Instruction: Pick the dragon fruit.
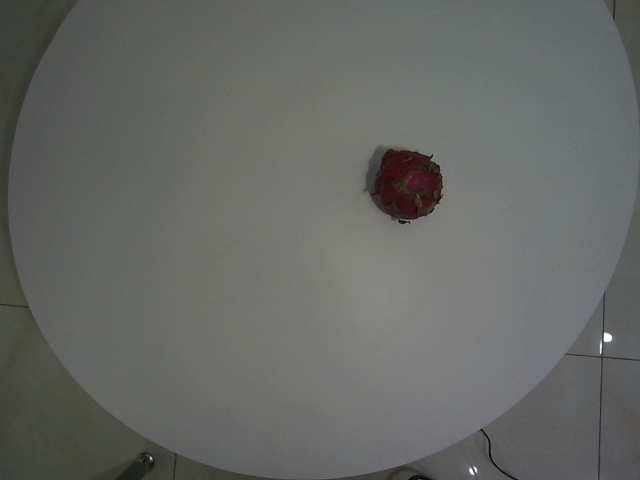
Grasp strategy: vertical